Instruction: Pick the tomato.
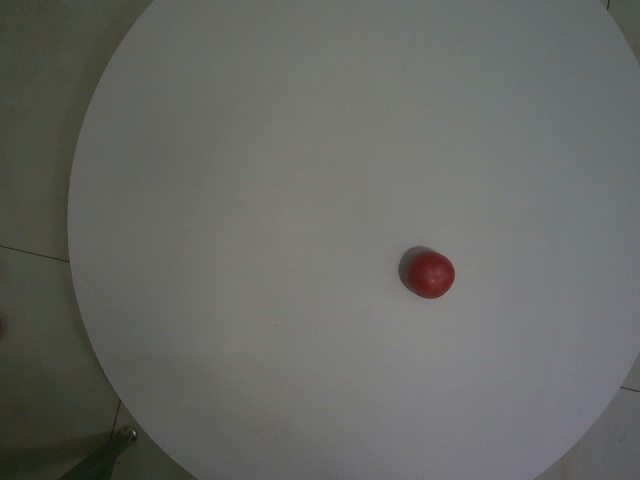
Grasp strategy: vertical